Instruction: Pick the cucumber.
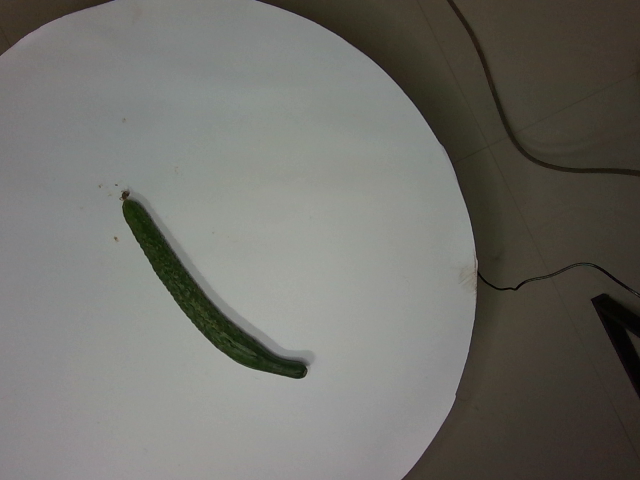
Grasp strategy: vertical